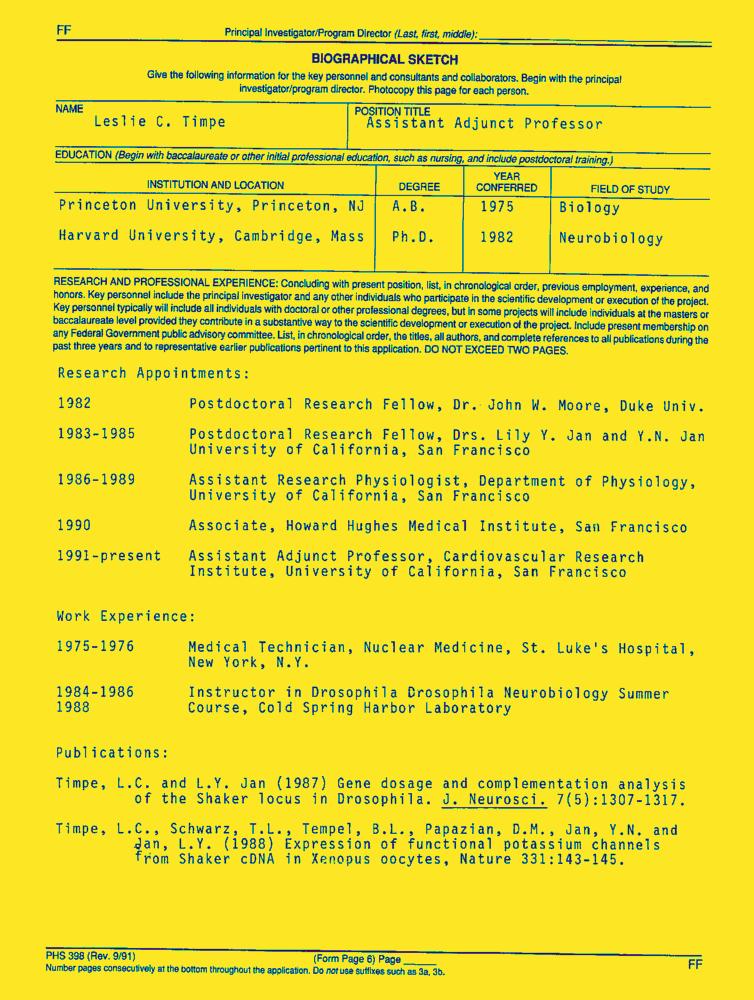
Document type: Resume-Doc